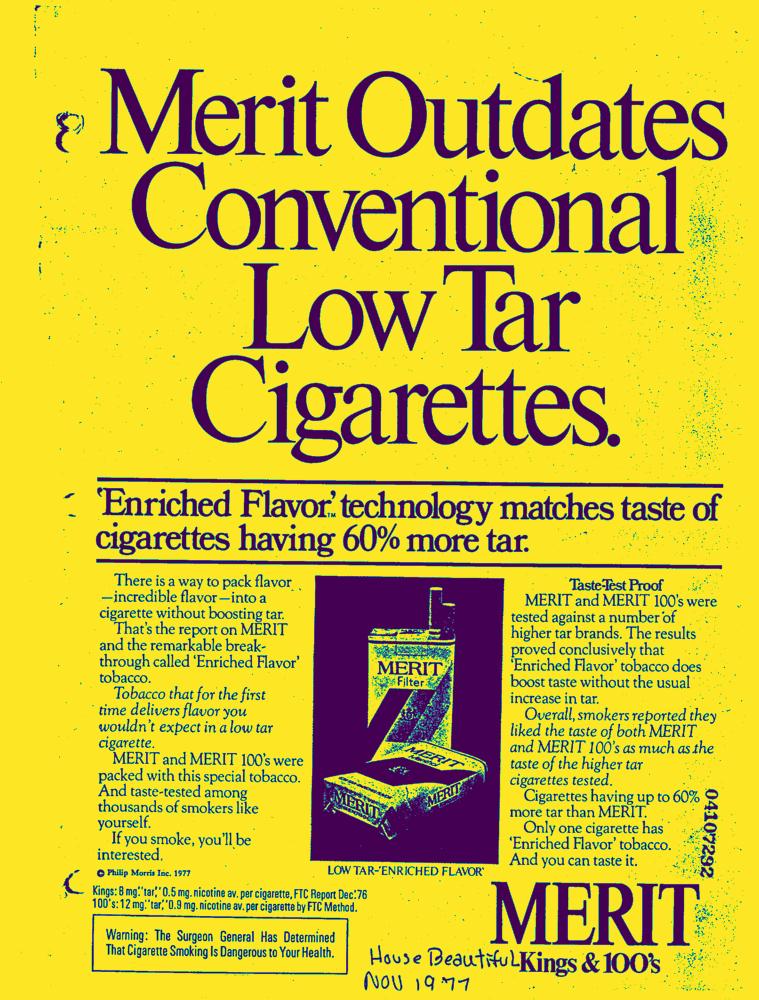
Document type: AD